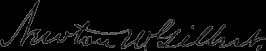
Signature of: newton w gilbert